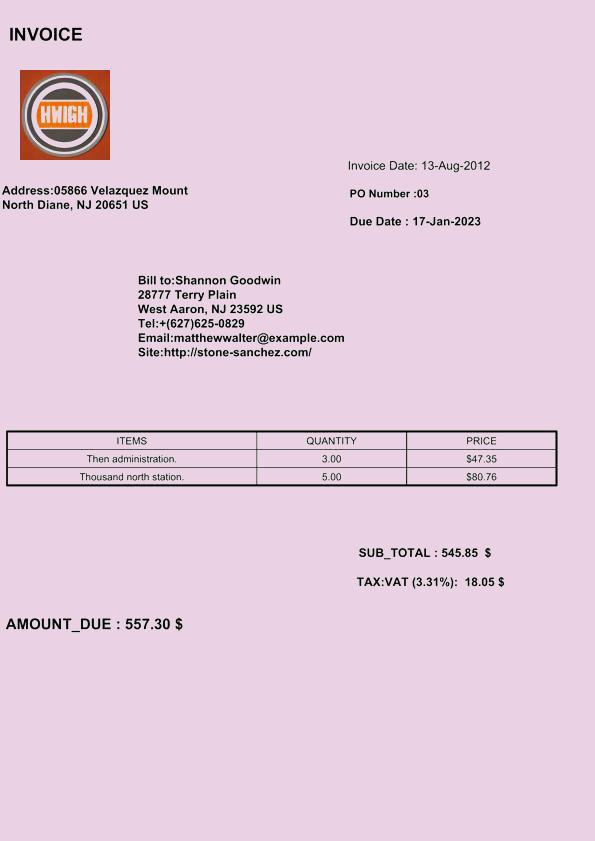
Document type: Invoice